Question: Describe the condition in detail:
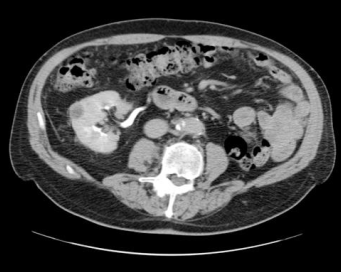
Answer: The disease is discussed as: Crossed Fused Ectopia (CFE) is seen in 1/1000 to 1/1500 autopsies.  In 85-90% of patients with ectopic kidney will be fused.  CFE is believed to occur when either there is a failure of nephrogenic cells to separate or fusion of 2 blastemas during abdominal ascent.  Typically the lower kidney is malrotated and both pelves point toward midline.  The ureter of the ectopic kidney crosses midline and enters the bladder on the contralateral side.  There are no known congenital anomalies associated with CFE.

Typically CFE is asymptomatic and is an incidental finding.  There can be an higher risk of injury the the ectopic kidney if it overlies the spine.